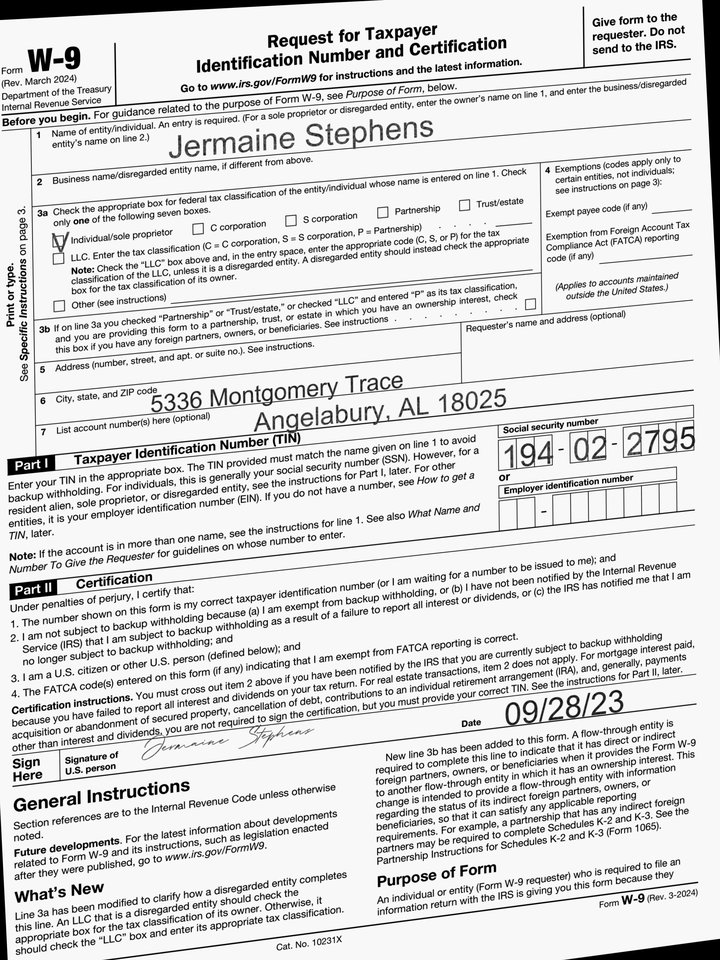
adr1: 5336 Montgomery Trace
adr2: Angelabury, AL 18025
cbx: yes
ssn: 194022795
enm: Jermaine Stephens
sdt: 09/28/23